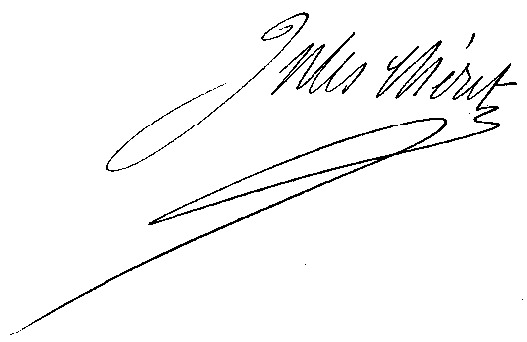
Signature of: jules chéret